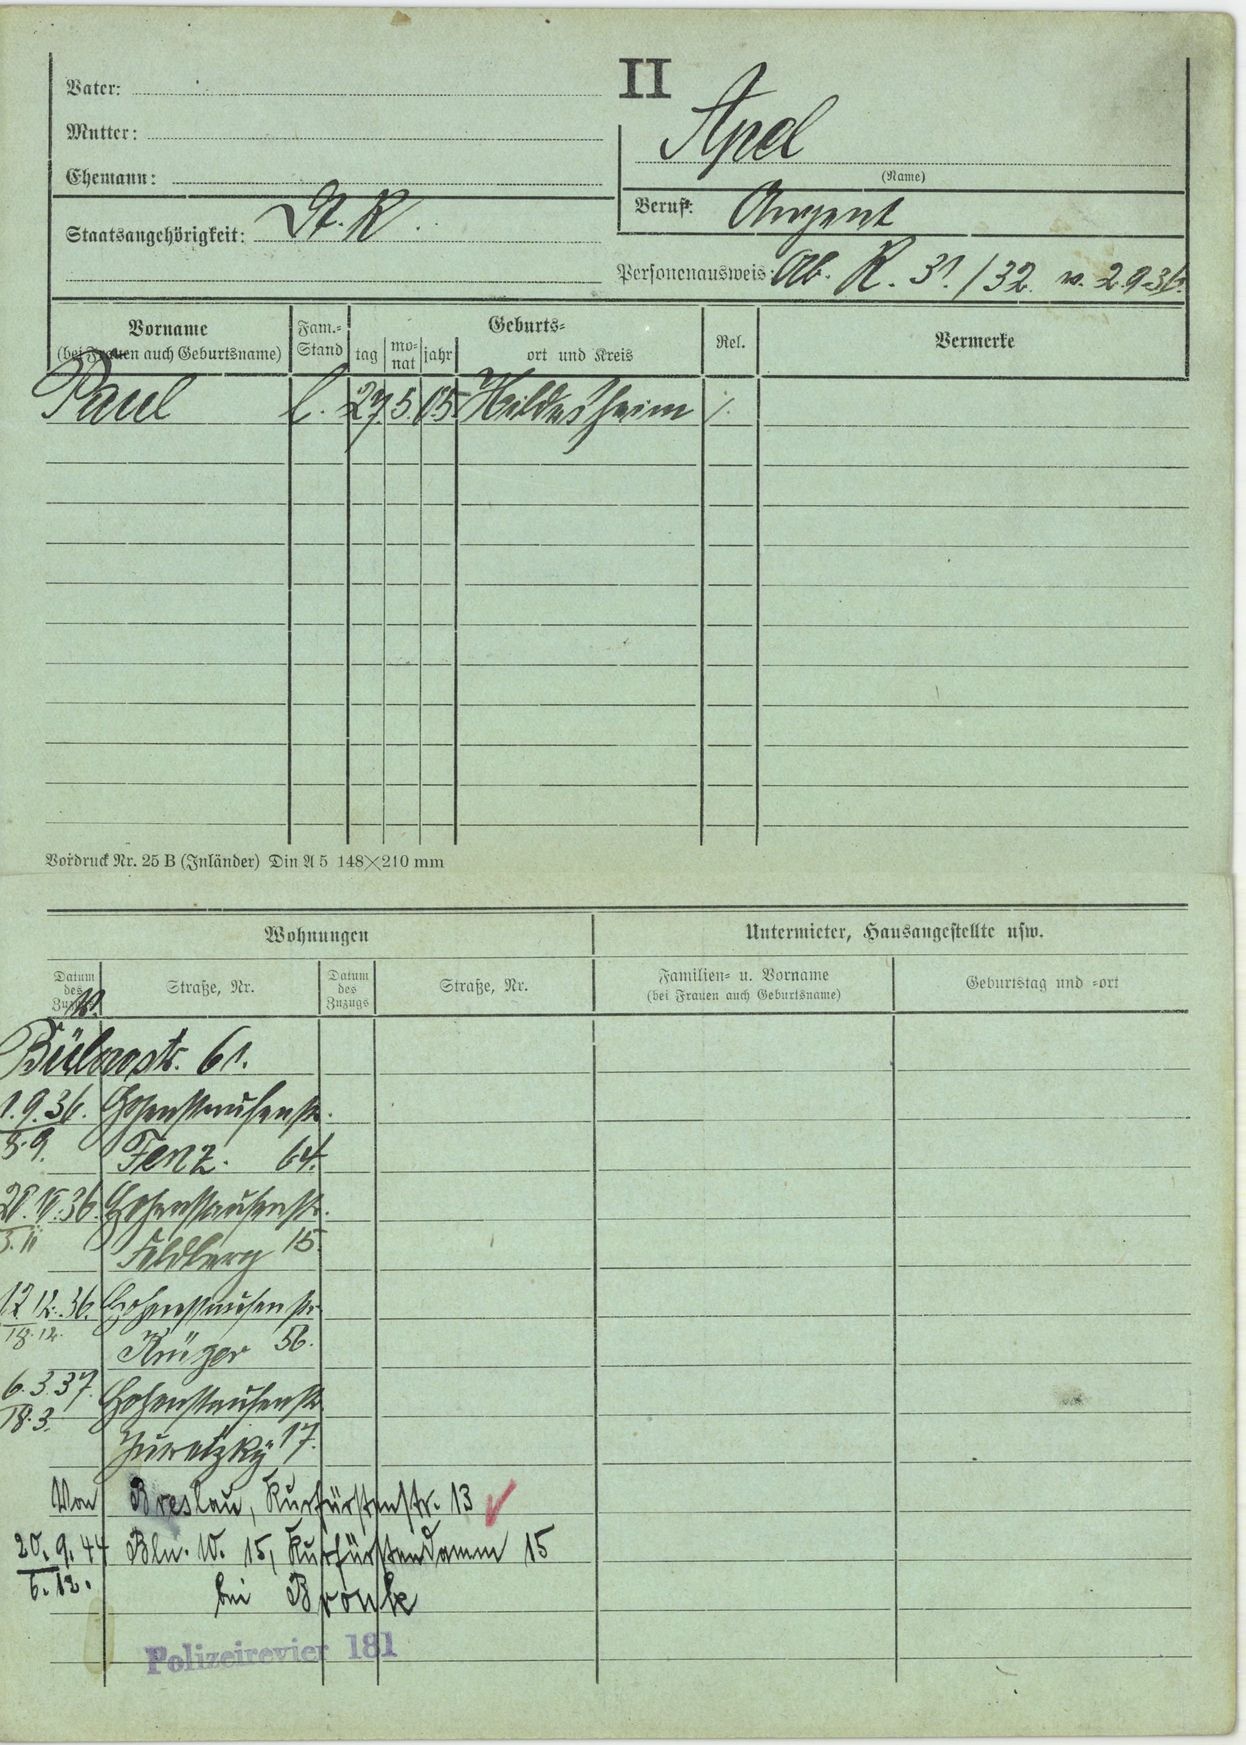
Apel